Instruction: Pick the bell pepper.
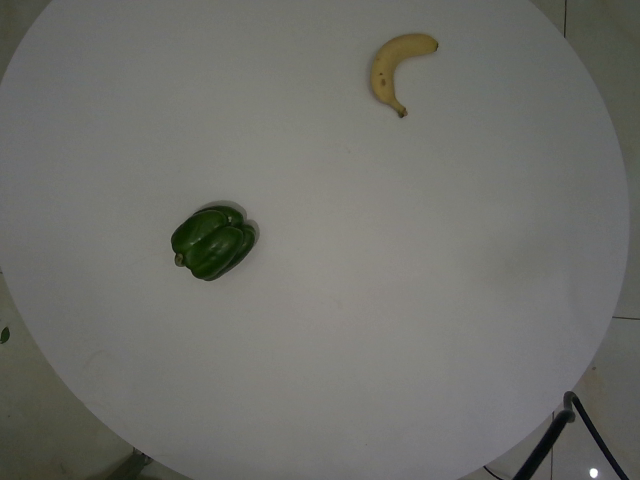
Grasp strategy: vertical